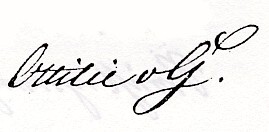
Signature of: ottilie von goethe